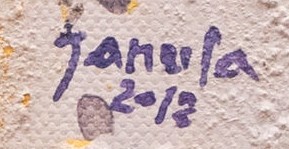
Signature of: františek janula